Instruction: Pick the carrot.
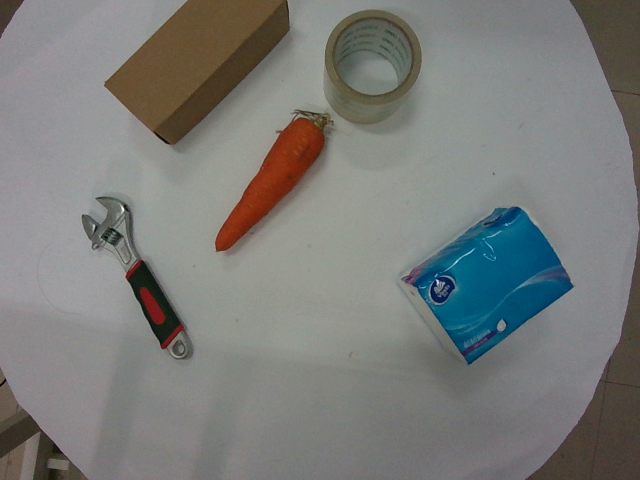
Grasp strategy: vertical